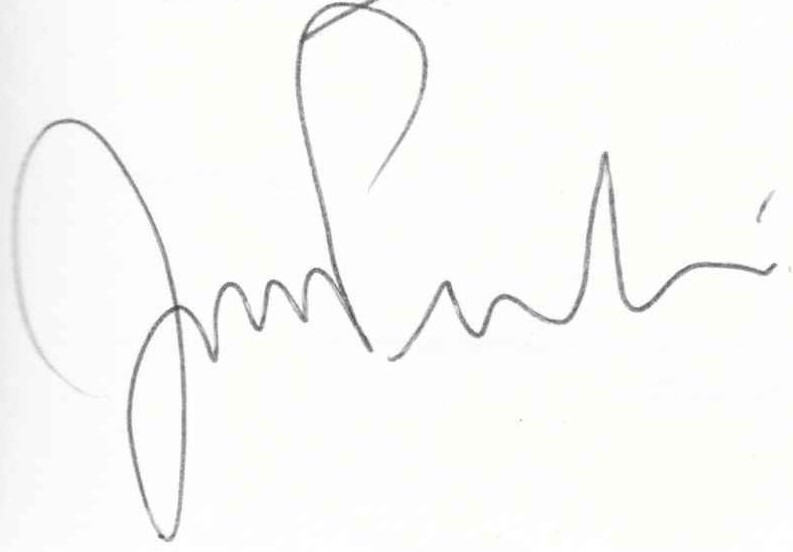
Signature of: john perkins